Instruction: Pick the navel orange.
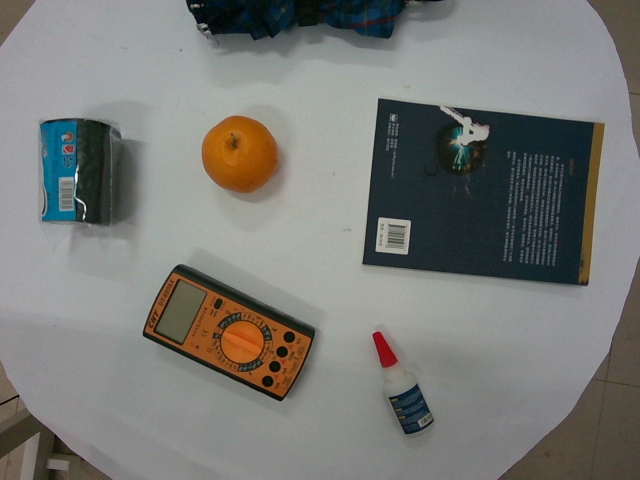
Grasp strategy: vertical